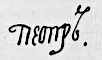
Signature of: peter iii of russia